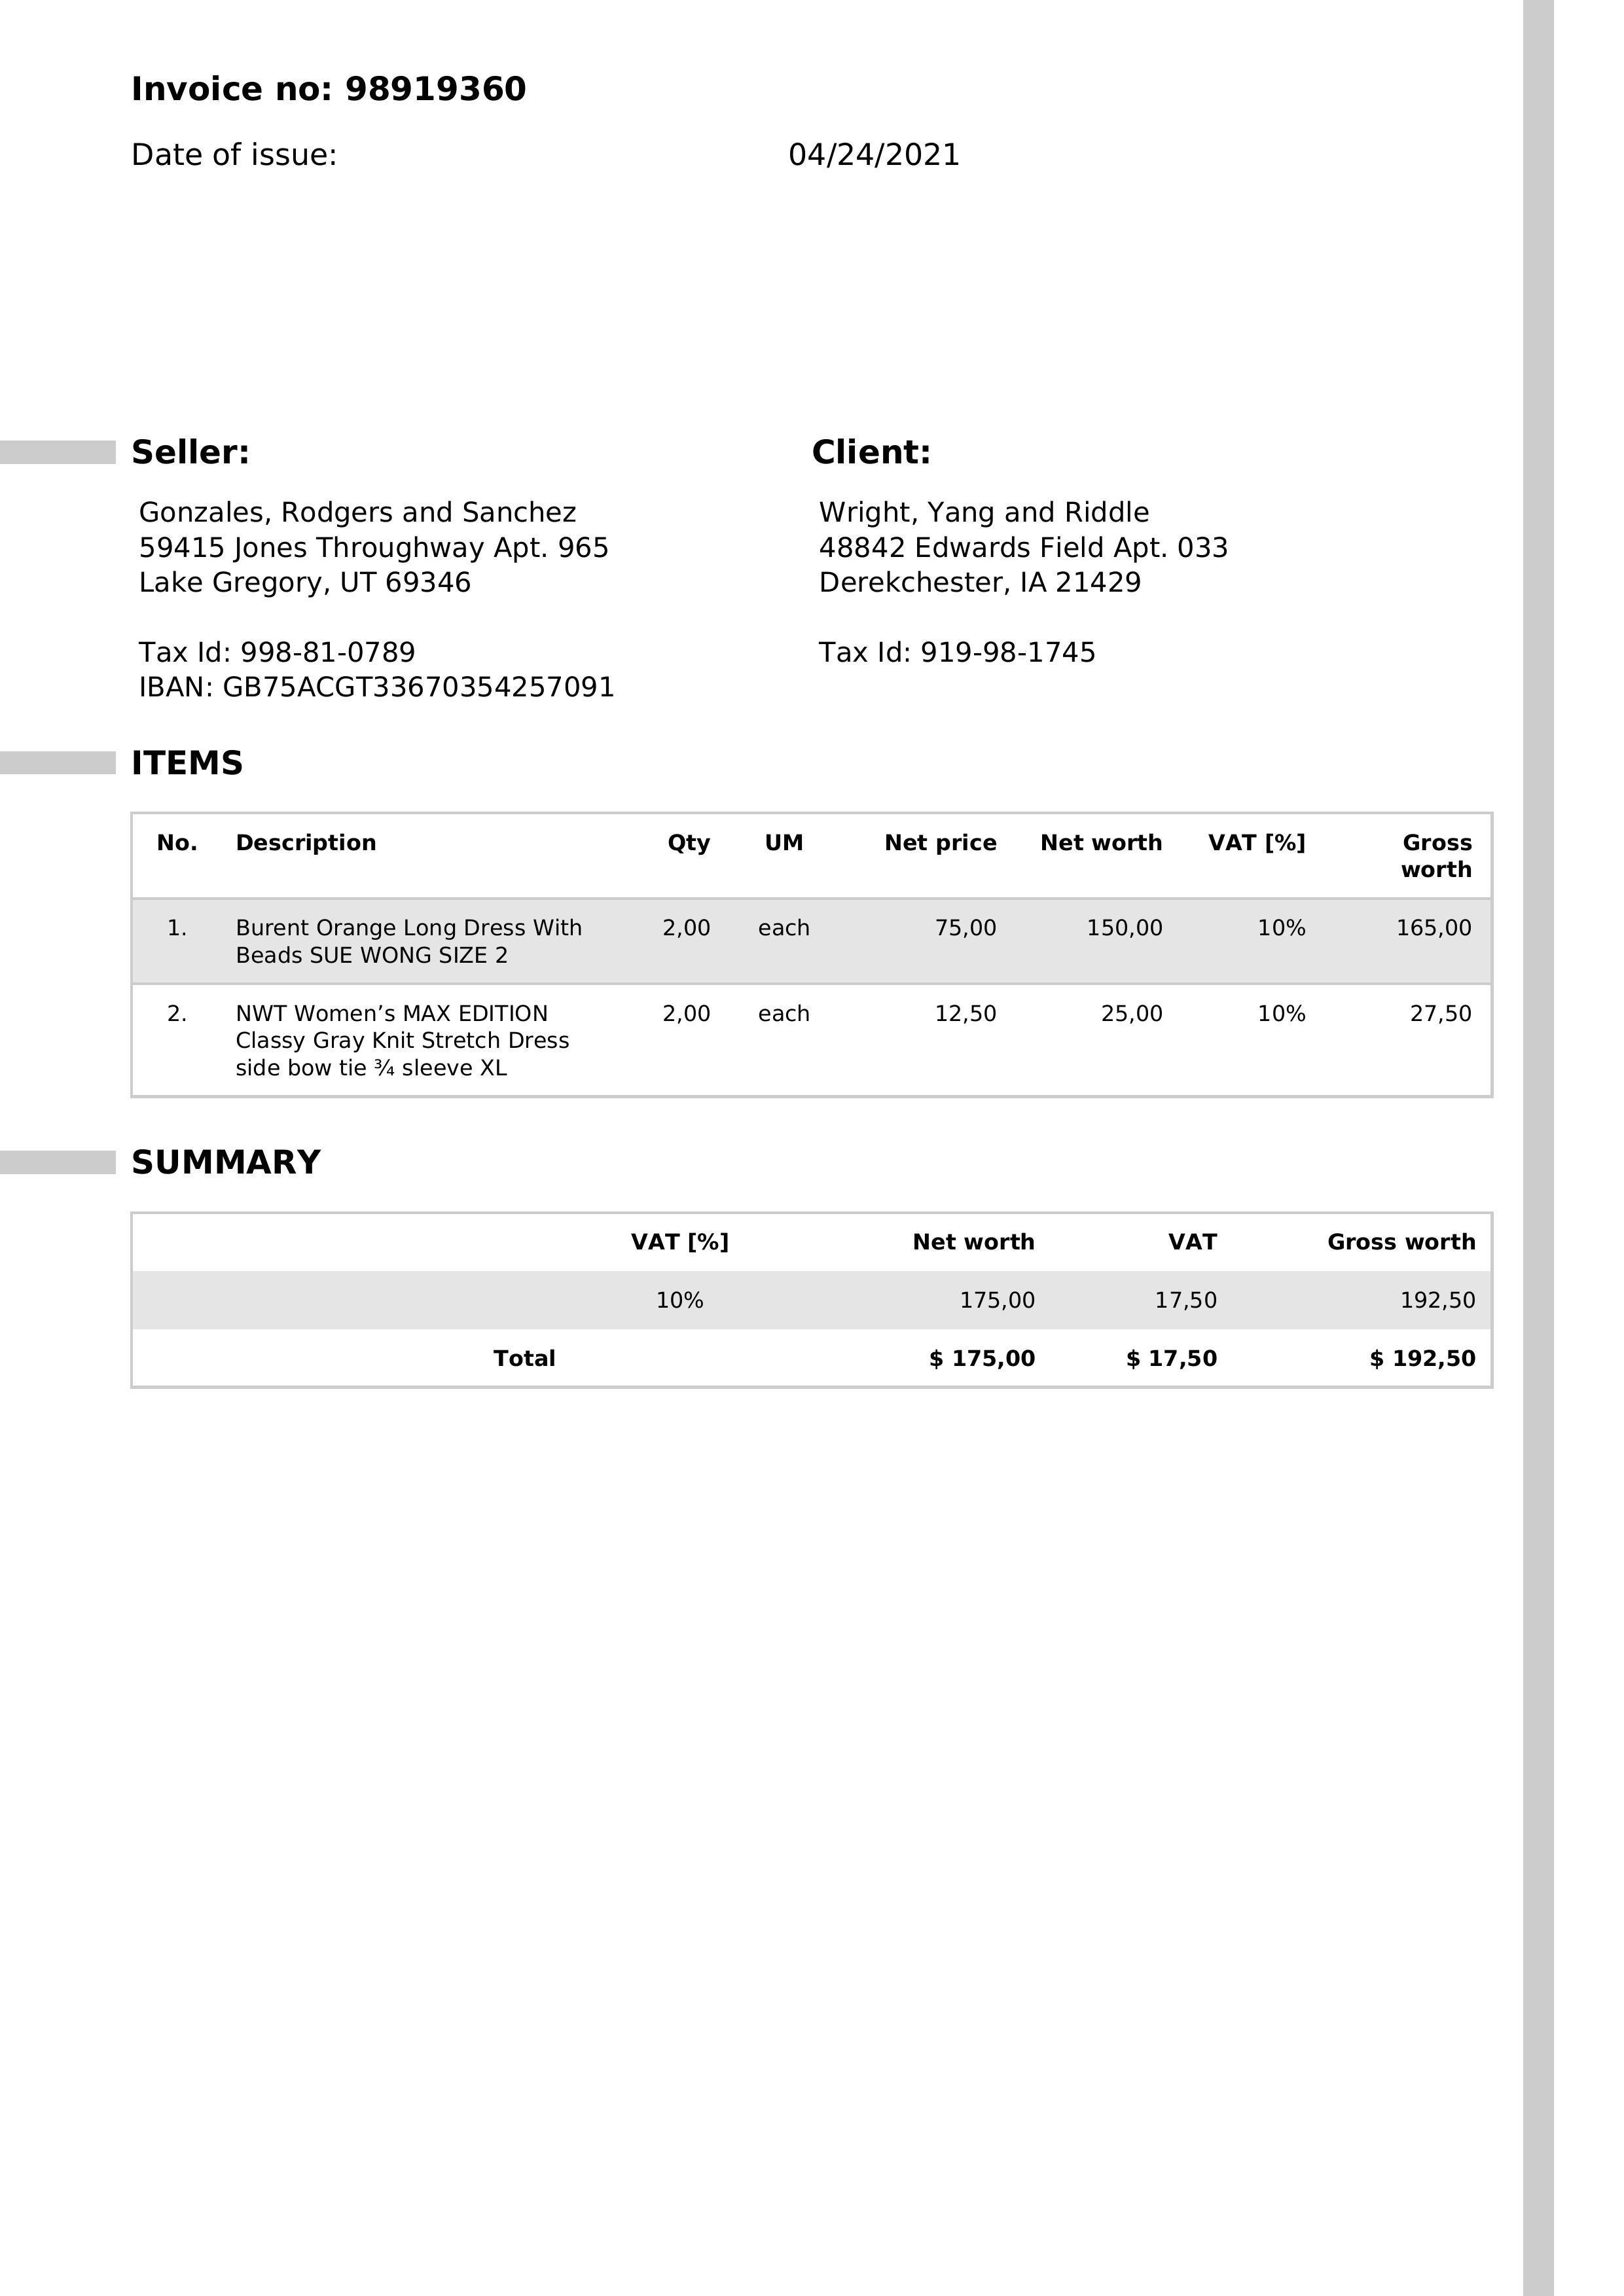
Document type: Invoice